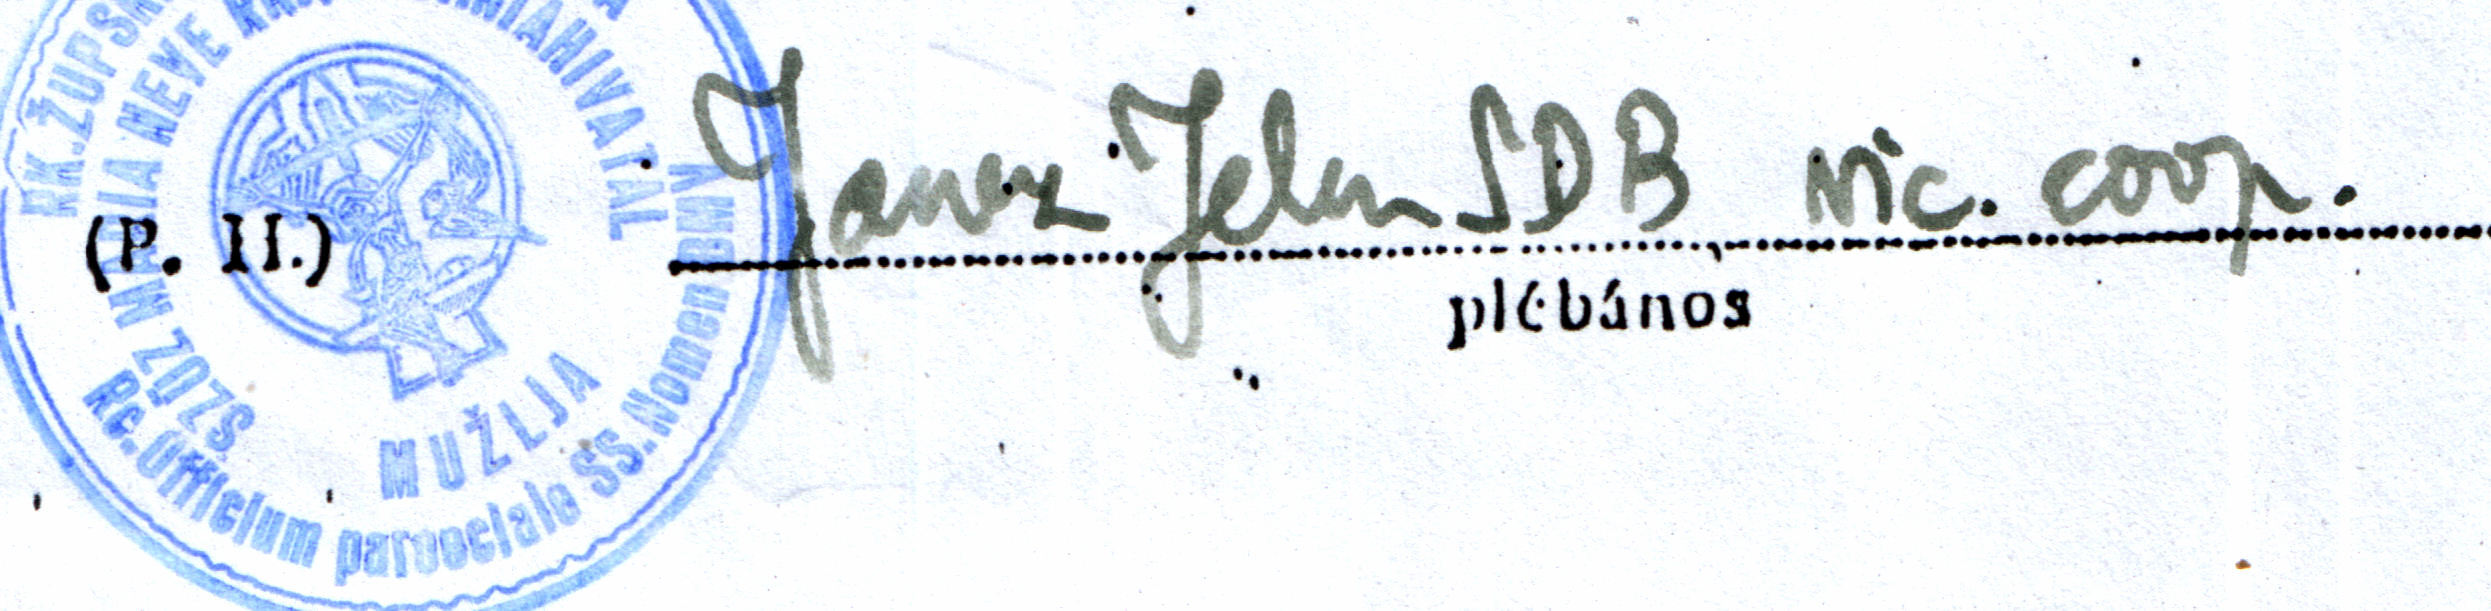
Signature of: janez jelen